Extract the amount written in words, the amount in digits, the name of the payee, the date on the cheque, and the bank's name from the image.
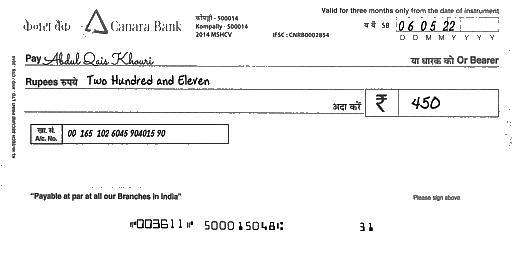
amt_in_words: Two Hundred and Eleven
amt_in_figures: 450
payee_name: Abdul Qais Khouri
bank_name: Canara Bank
cheque_date: 06/05/22